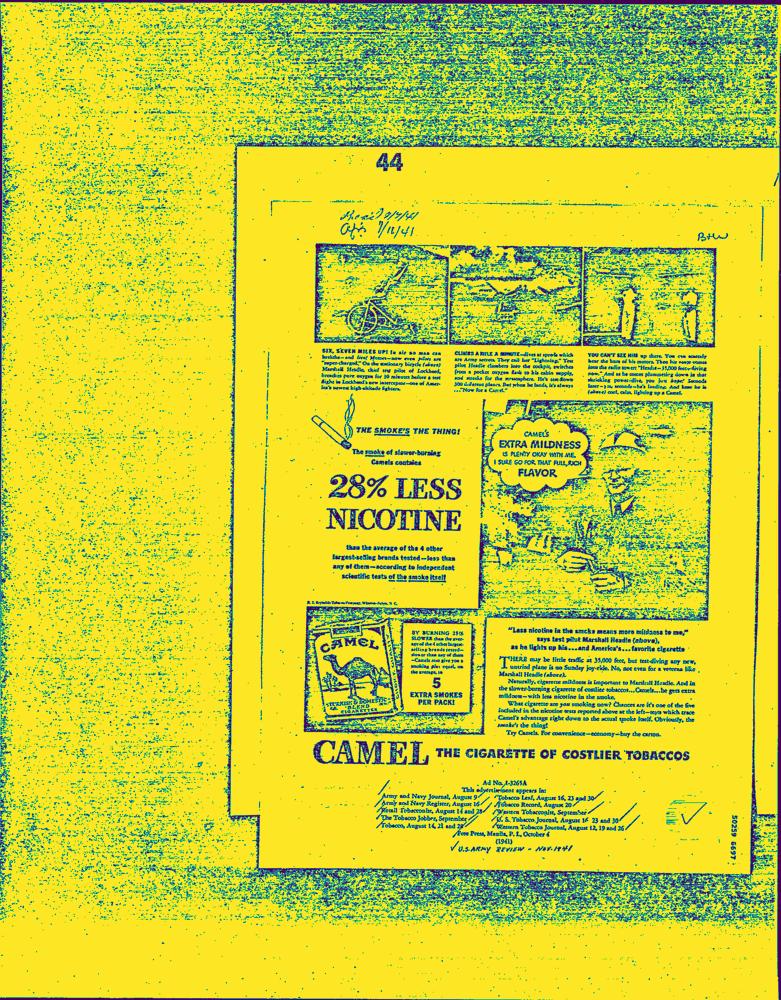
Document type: AD